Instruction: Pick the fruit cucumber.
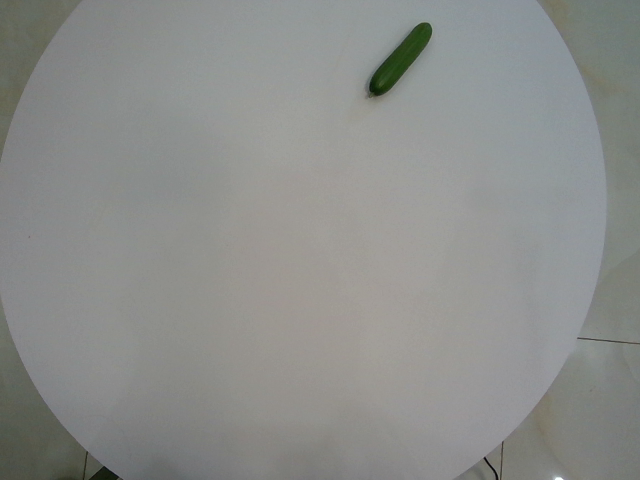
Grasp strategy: vertical